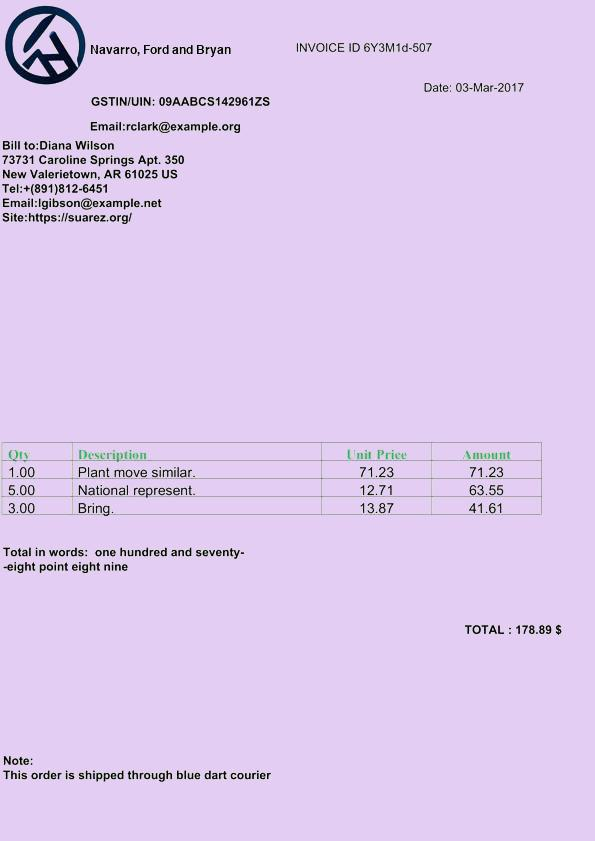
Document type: Invoice